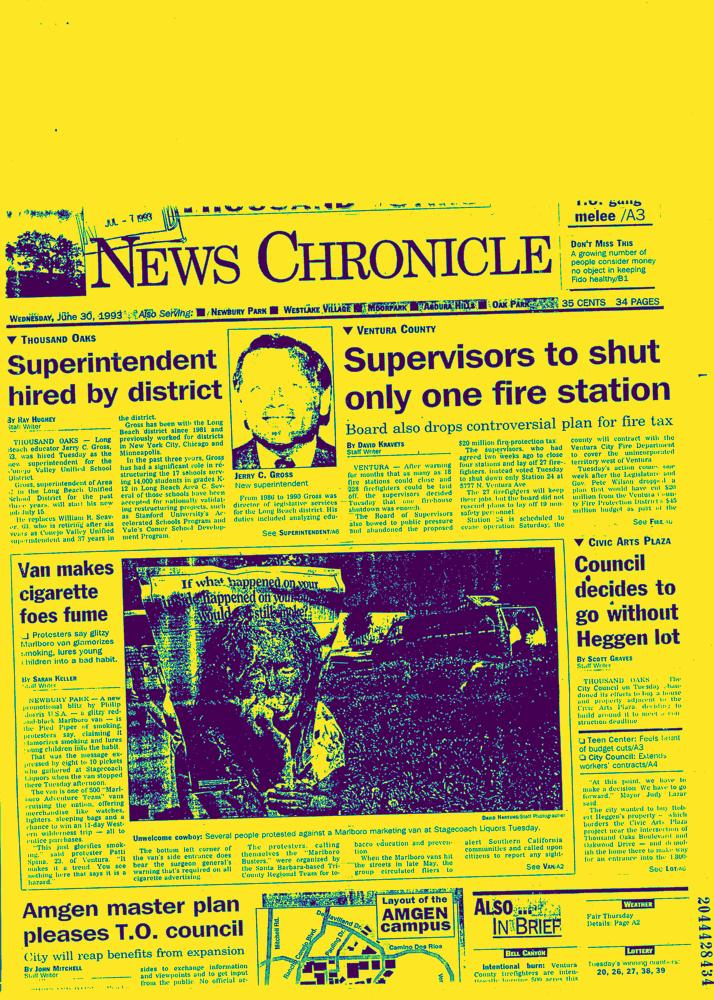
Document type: News-Article